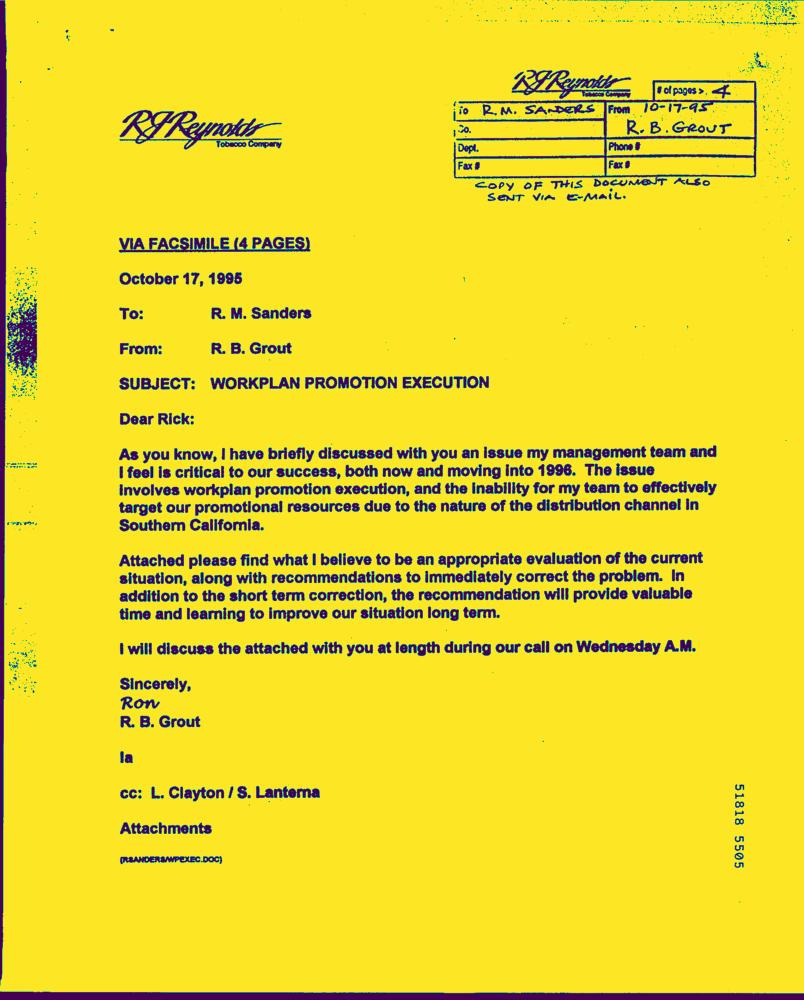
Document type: Letter-Doc